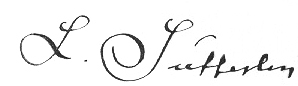
Signature of: ludwig sütterlin